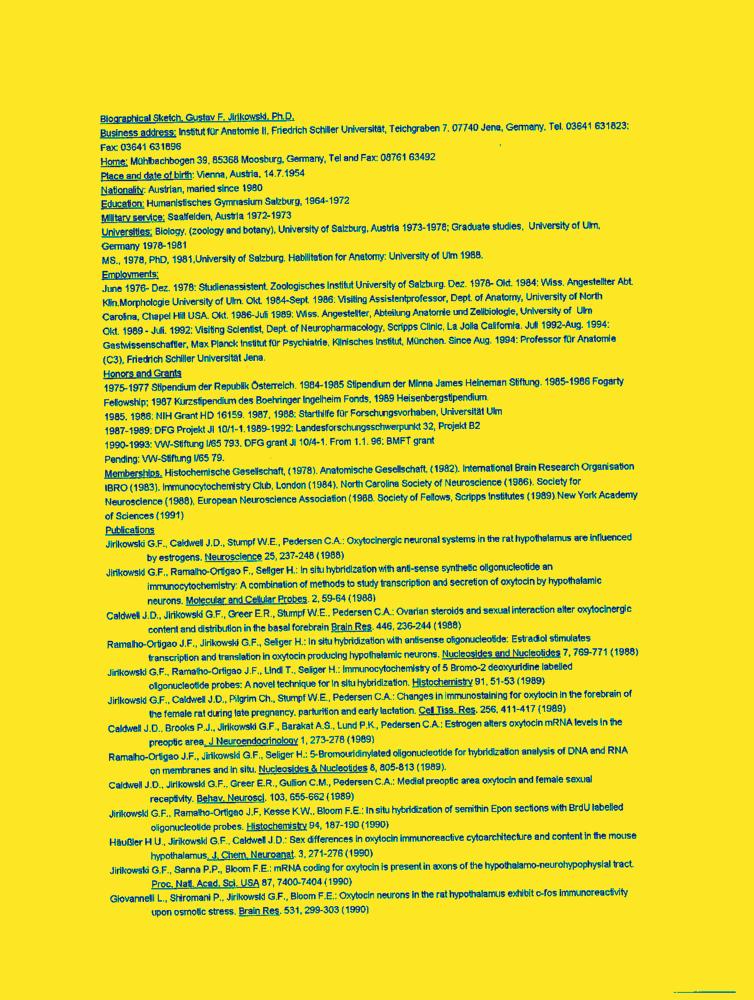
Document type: Resume-Doc